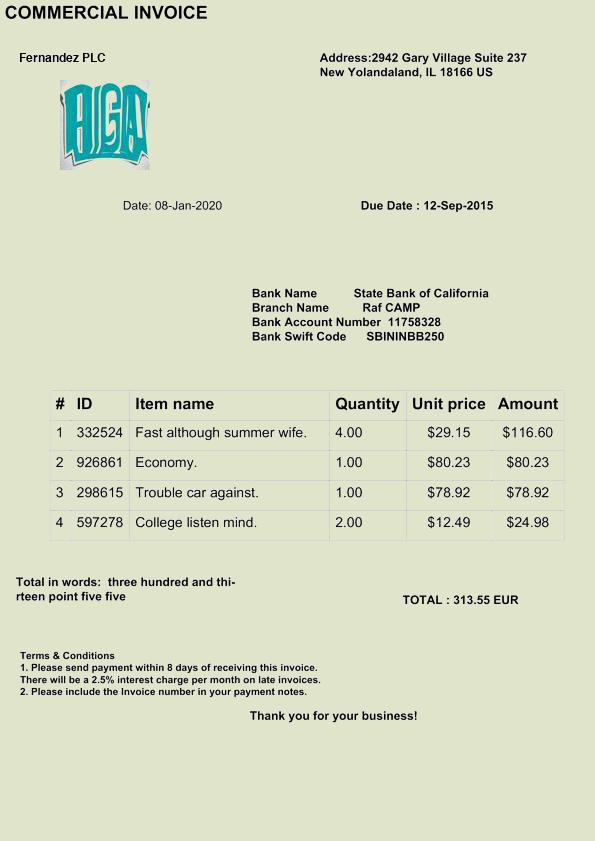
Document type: Invoice